Question: What appears to be the issue?
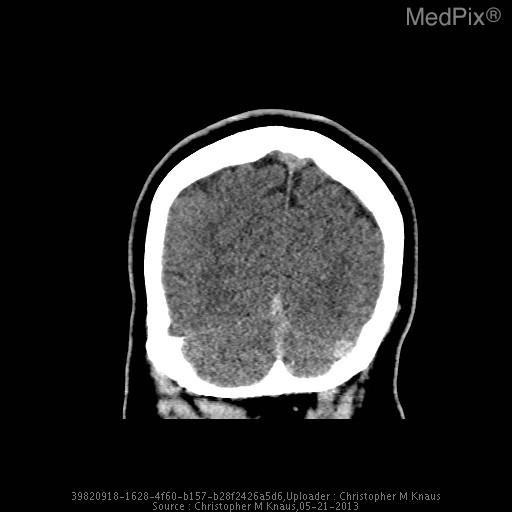
Answer: The findings suggest The vein of Galen, straight sinus, and dominant left transverse venous dural sinus are particularly hyperattenuating, and apparently prominent in caliber.

The superior sagittal sinus is notably less hyperattenuating and is normal in appearance.  The right transverse dural venous sinus is hypoplastic.

Gray/white matter discrimination is preserved.  There is no evidence for infarction or intracranial hemorrhage.  There are no brain masses or mass effect.  There is no hydrocephalus.

The skull is intact.  The partially imaged aerated portions of the skull base are free of significant effusions..

Impression: The vein of Galen, straight sinus, and dominant left transverse venous dural sinus are all particularly hyperattenuating and apparently prominent in caliber, all very concerning for thrombosis.. The vein of Galen, straight sinus, and dominant left transverse
venous dural sinus are all particularly hyperattenuating and apparently prominent in caliber.. The patient might have a history of 17 yo girl presents with left sided facial weakness and numbness and the worst headache of her life that is rated 10/10.  The headache has been progressive for about 24 hours.  She has a history of migraine, but the patient states that her current headache does not feel like her typical migraine headache..